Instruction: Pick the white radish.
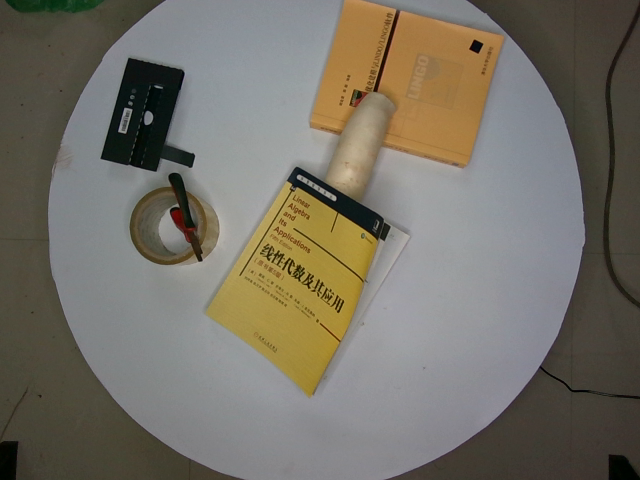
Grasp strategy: vertical